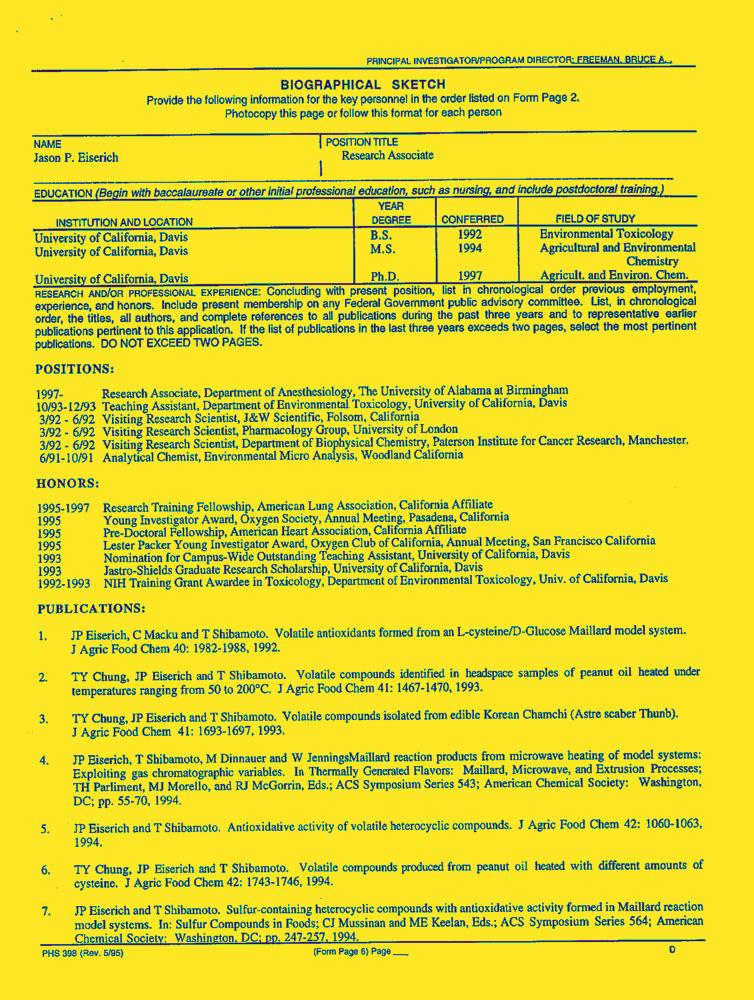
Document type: Resume-Doc